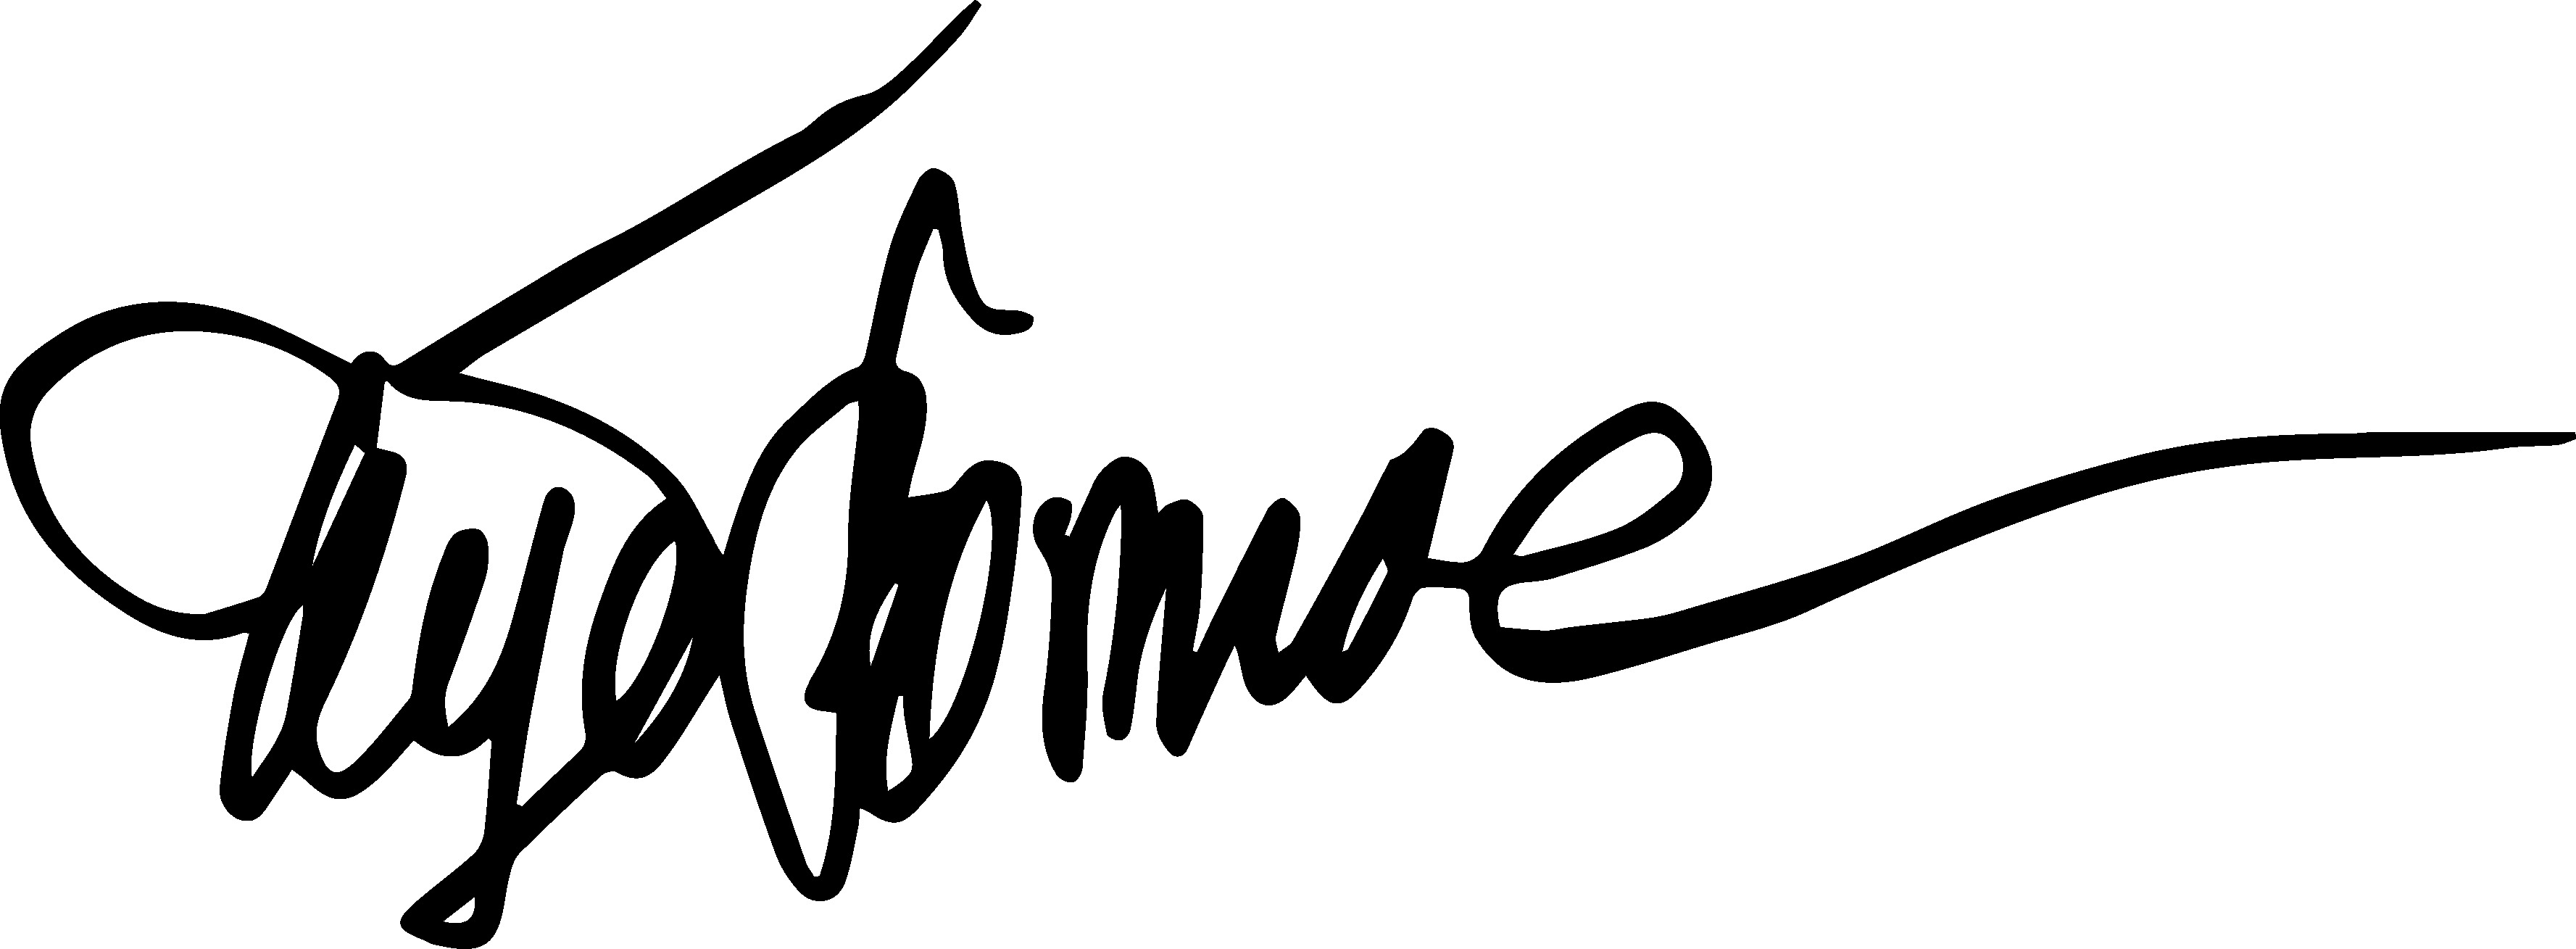
Signature of: terje formoe